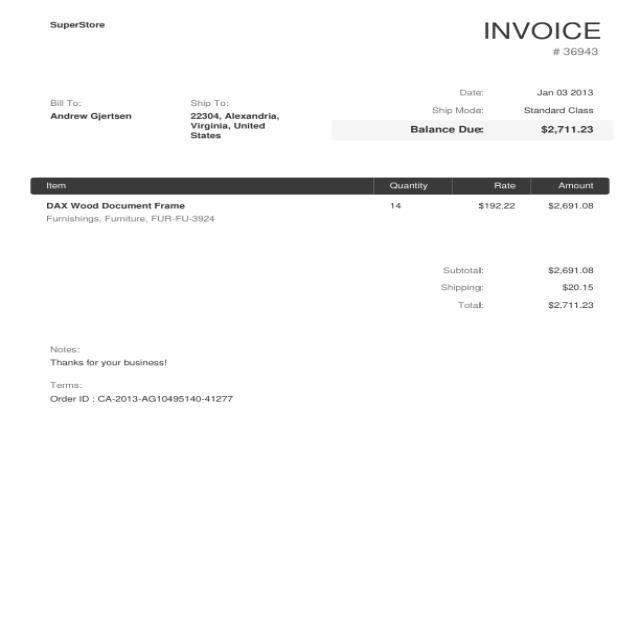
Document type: Invoice